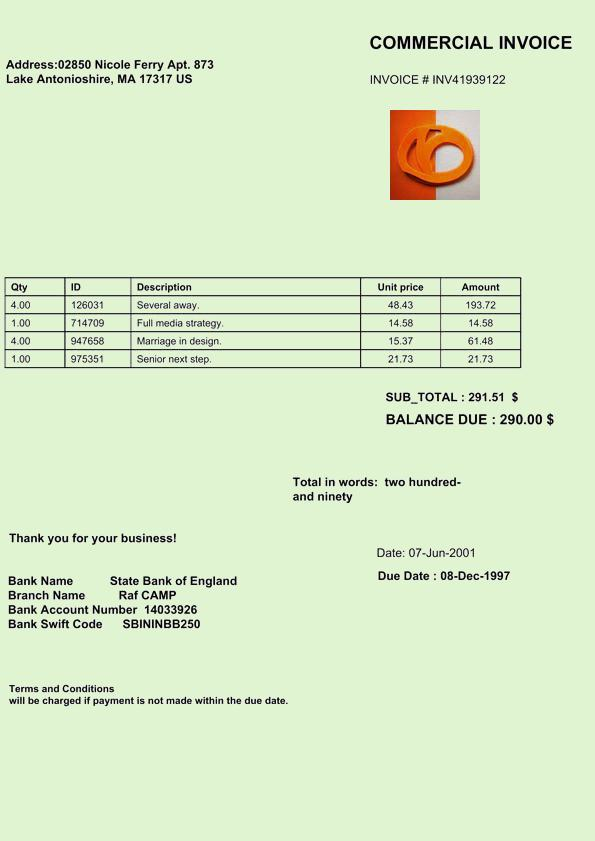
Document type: Invoice